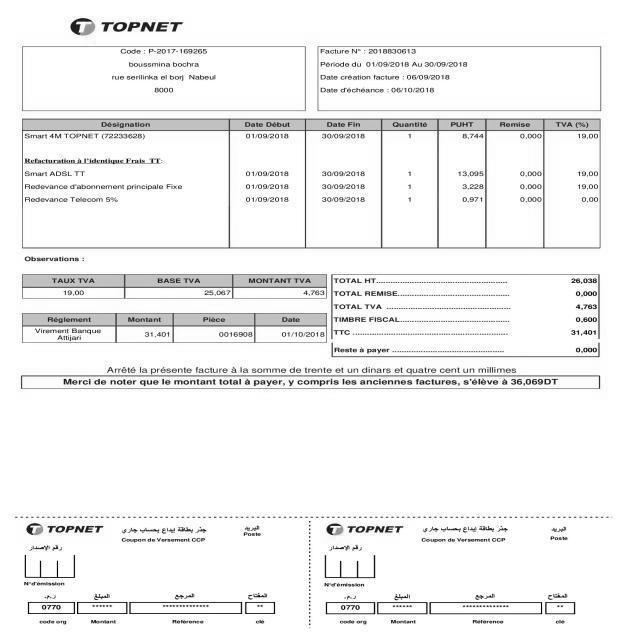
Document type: Invoice